Question: Describe the condition in detail:
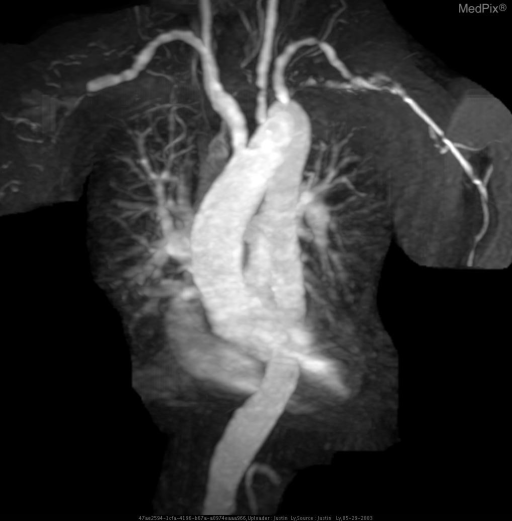
Answer: The disease is discussed as: Synonyms: pulseless disease, aortitis syndrome, aortic arch syndrome

Chronic inflammatory arteriopathy; typically disease of young Asian women

Age-15-41 yrs; m:f 1:8

Unknown etiology characterized by stenosis, occlusion,  dilatation, and/or aneurysm formation of aorta, its major branches, pulmonary arteries

Classified according to extent: Type I - involvement of aortic arch and branches; Type II - involvement of descending thoracic and abdominal aorta and branches; Type III - combination of Types I and II. Type IV-pulmonary arteries

Histopathologically, characterized by inflammatory changes with marked tissue destruction and connective tissue proliferation initiated at jxn of media and adventitia or outer layer media; onion-skin type fibrosis in vasa vasorum, involvement limited to elastic arteries that possess vasa vasorum (aorta, proximal branches, pulmonary arteries)

CXR: widened supracardiac shadow > 3 cm; irregular contour of aorta and/or great vessels and aortic calcification (15%)-arch and descending aorta; focal decrease in pulmonary vascularity

Angiography/Aortography: stenosis, occlusion, dilatation, skip lesions, and/or aneurysm formation of aorta, its major branches, pulmonary arteries; collateralization; ectasia 10-15%

MRA: pulmonary arterial lesions specific; 19% show dilation of pulmonary trunk, 66% show “pruned tree” appearance of pulmonary arteries

DDX: atherosclerotic disease, giant cell arteritis, fibromuscular dysplasia

Complications: ischemic injury, CVA, heart failure due to aortic regurgitation

TX: steroids; PTA definitive tx for pts with htn due to renal artery stenosis, but not performed in pts with chronic active arterial inflammation or elevated ESR or C-reactive protein because of high rate of restenosis; PTA recently employed in variety of vessels to tx ischemic symptoms with relatively good success